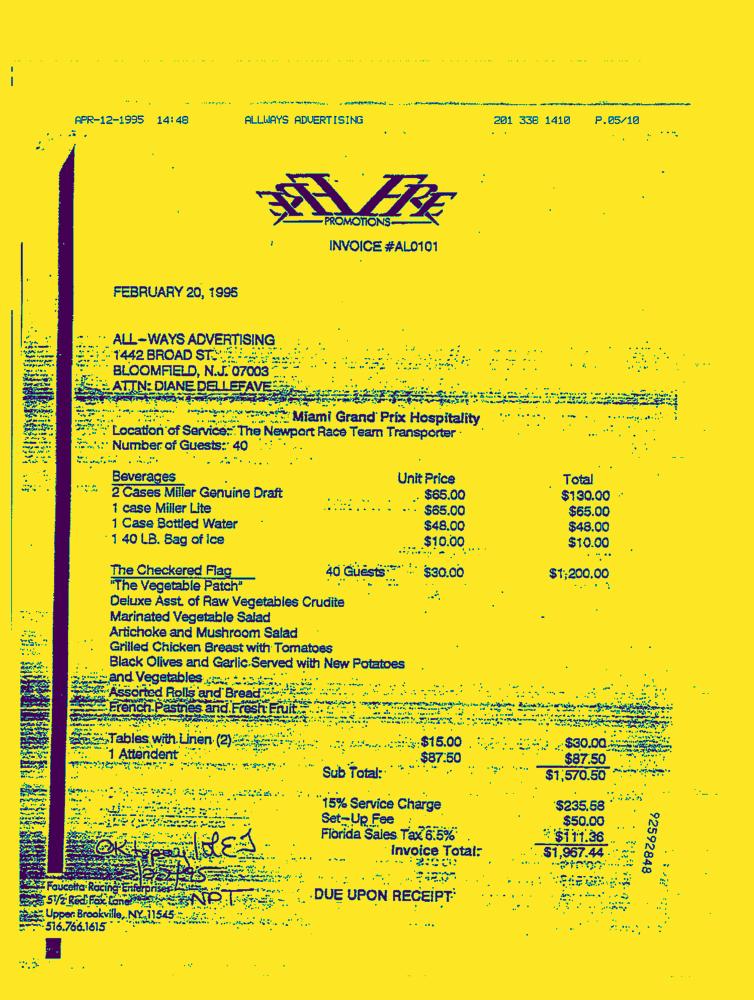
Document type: Invoice-Doc